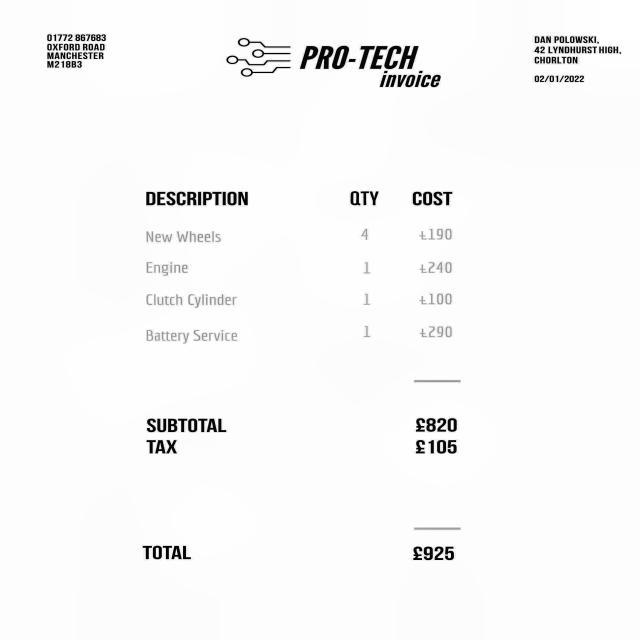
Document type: Invoice